Question: What is the name of the tenant mentioned in the document?
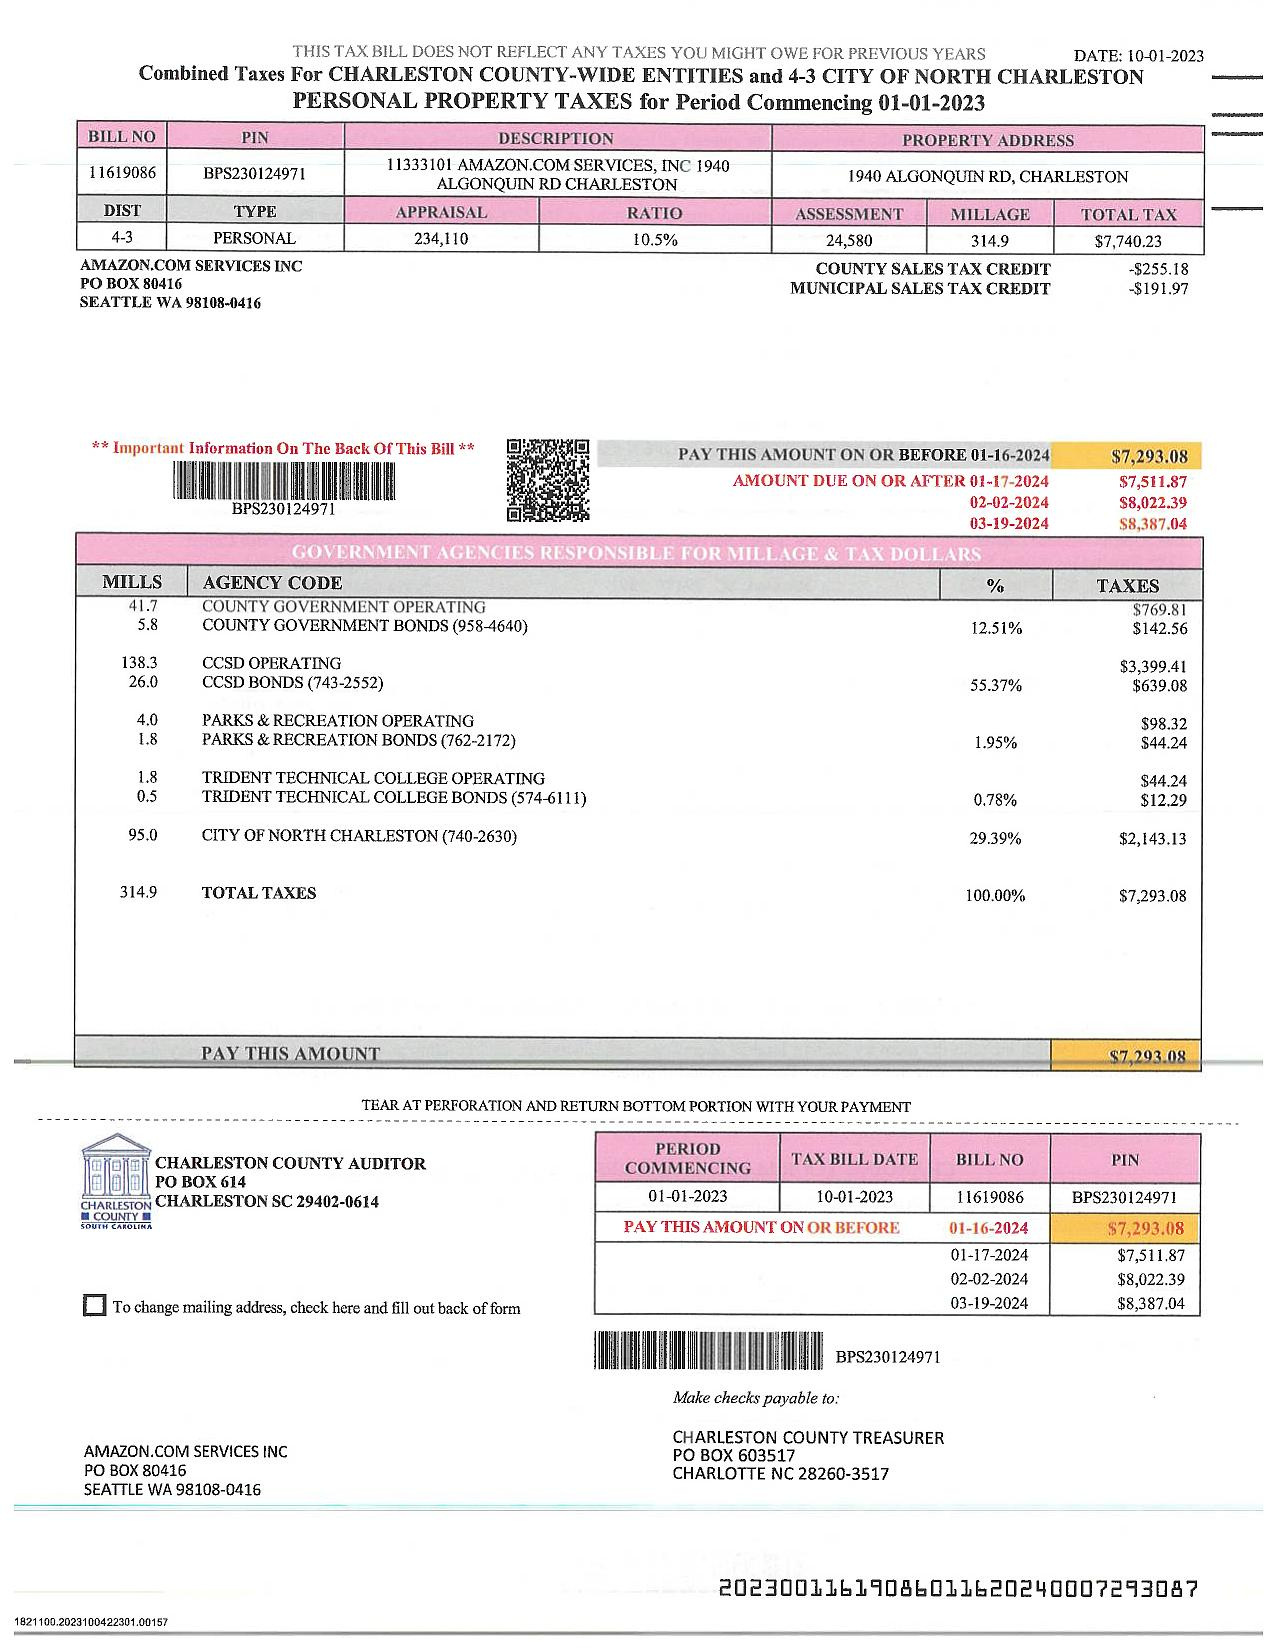
Answer: "AMAZON.COM SERVICES INC"